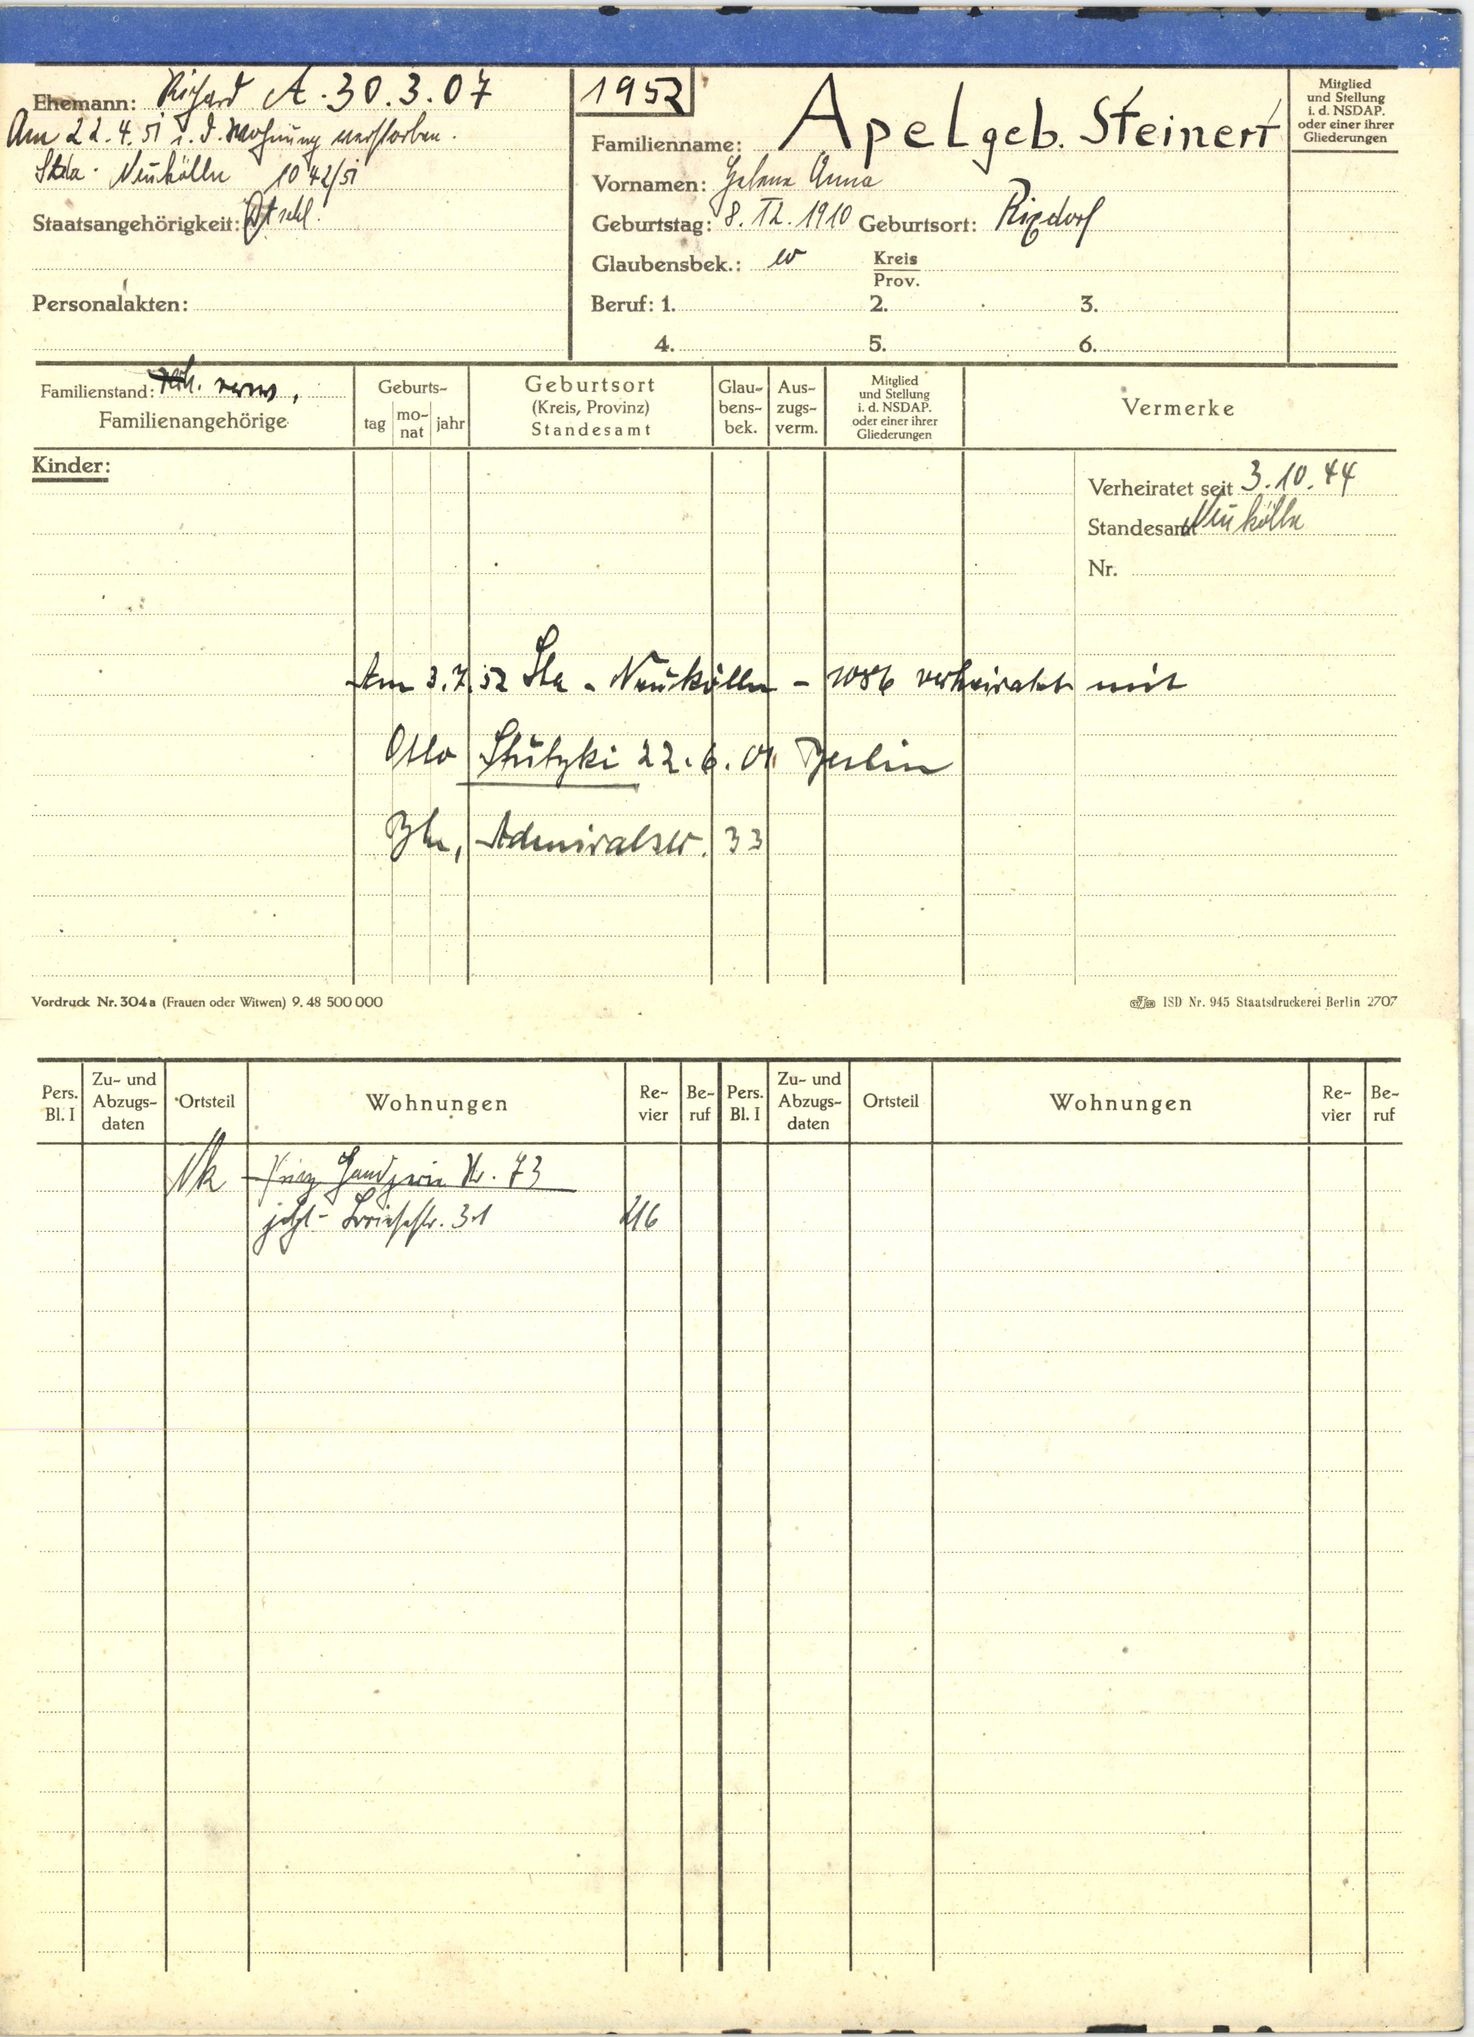
Apel geb. Steinert